Question: How is the property described in the document?
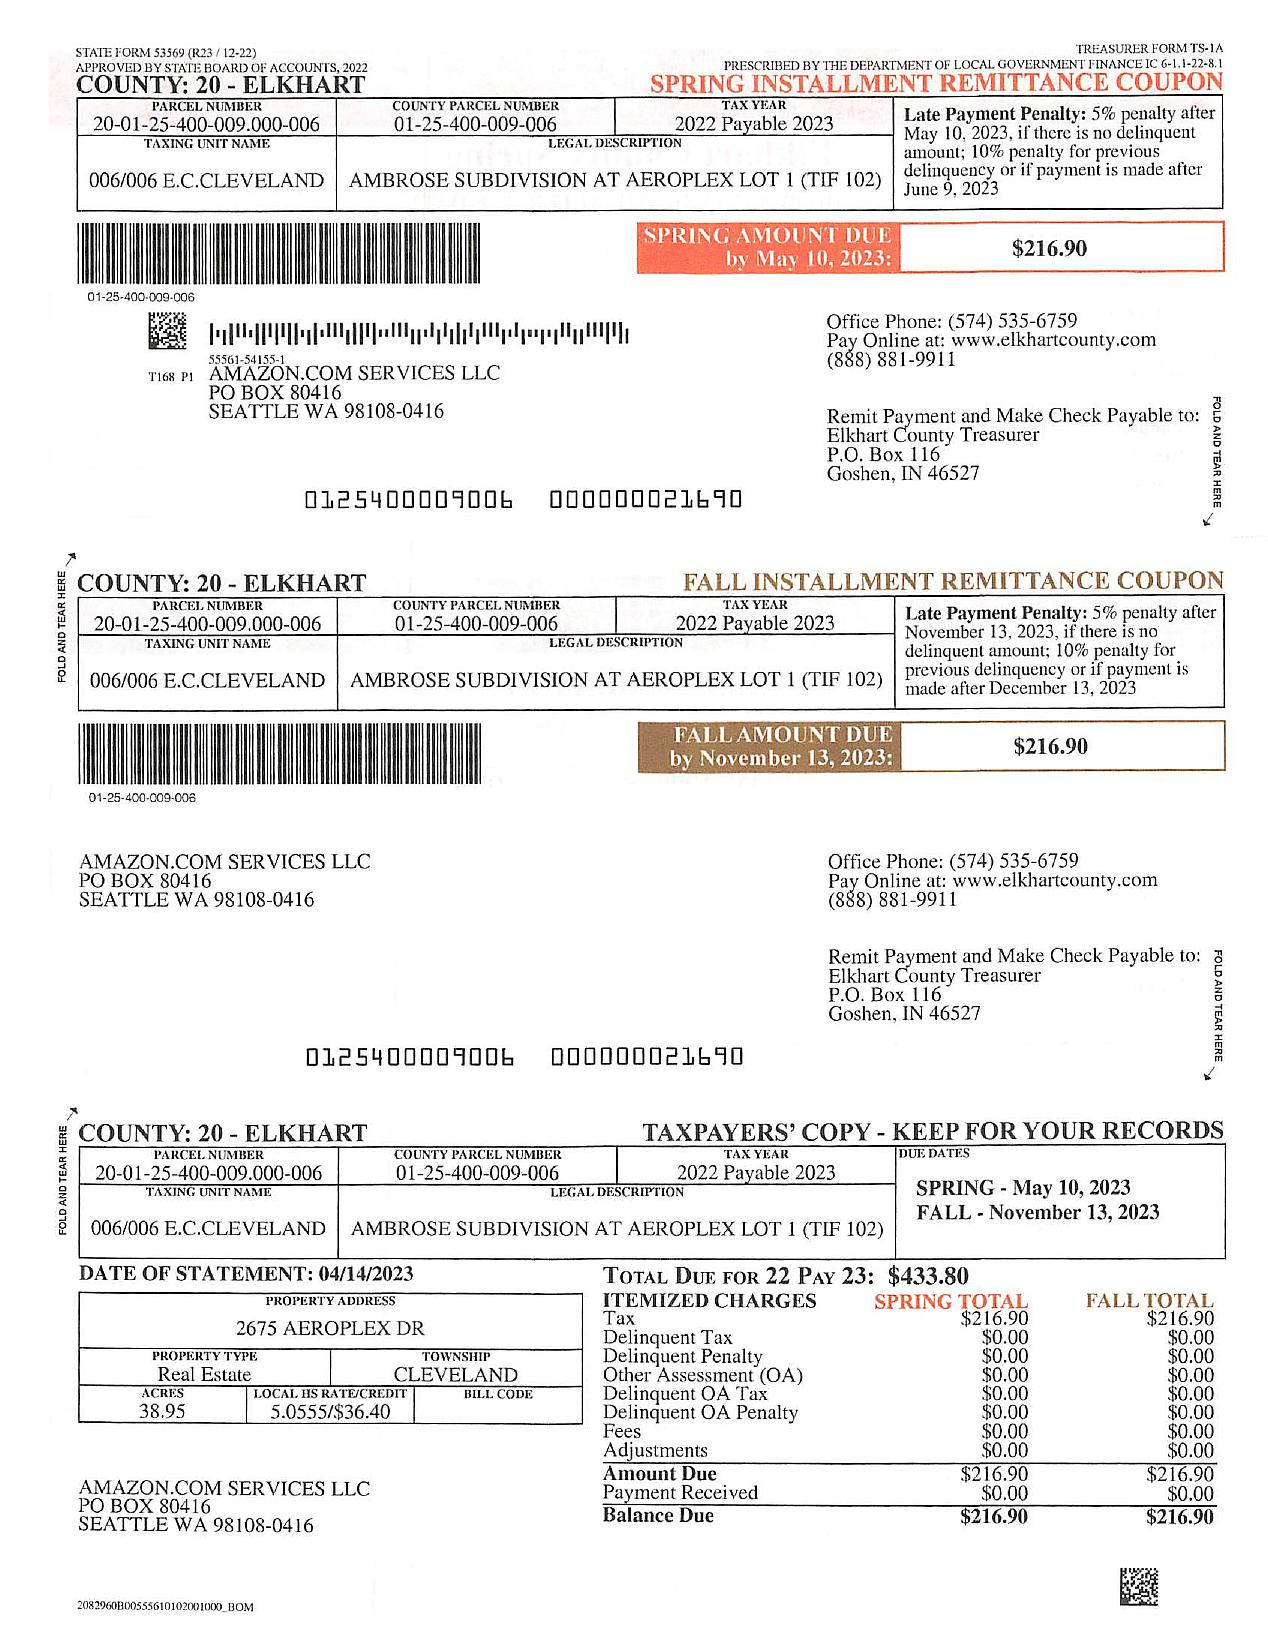
Answer: "AMBROSE SUBDIVISION AT AEROPLEX LOT 1 (TIF 102)"